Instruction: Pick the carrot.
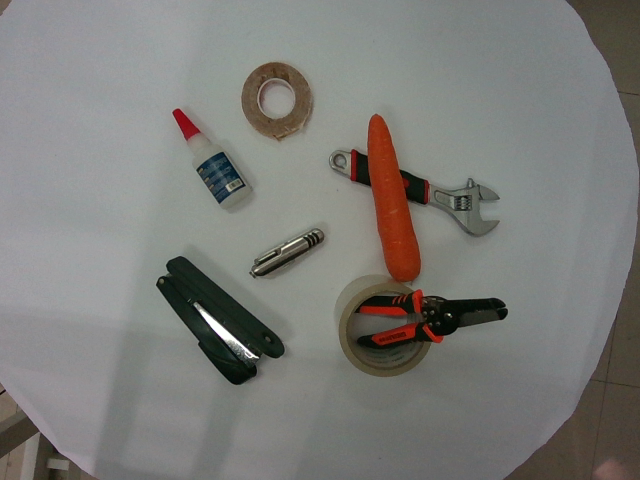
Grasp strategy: vertical